Question: Talk about the condition:
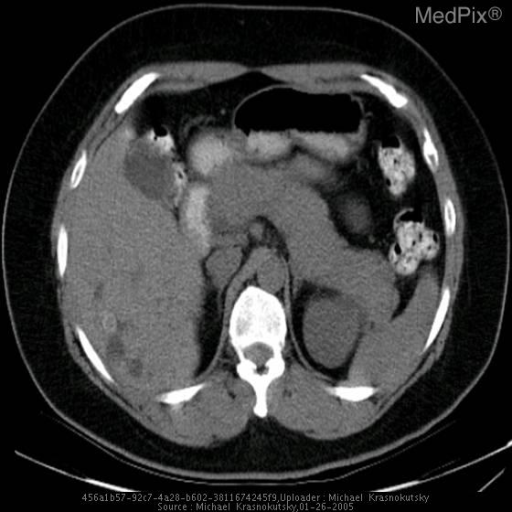
Answer: The disease is discussed as: An unusual form of recurrent pyogenic cholangitis occurs in Orientals and asian immigrants and is characterized by an extreme propensity for intraductal stone formation.  The bile ducts become filled with stones (usually pigment stones), pus and sludge-like material.  The intra- and extrahepatic ducts become focally and irregularly dilated secondary to multiple strictures.  Distal obstruction is not usually present.  Biliary cirrhosis from longstanding obstruction may ultimately develop.  The disease seems to involve the left ductal system more severely.

Young adults are most commonly affected.  Clinical symptoms include fever, chills, RUQ pain and jaundice.  Septic shock and liver abscess may develop.

The etiology of this condition is debated.  Multiple pathogenic factors are proposed, including repeated infections with enteric organisms, malnutrition, parasitic infestation and portal bacteremia.  It is postulated that enteric bacteria deconjugate bilirubin and predispose to pigment calculi formation.  Parasitic infection with Clonorchis sinensis or Fasciola hepatica commonly coexist and may contribute to the pathogenesis.  However the most common organism culture from the bile in patients with RPC is E. coli

The diagnosis is often suggested on CT or US by asymmetric or patchy intrahepatic ductal dilatation and intra- and extrahepatic duct calculi.  The disease most commonly effects the lateral left lobe.  Calculi are multiple, vary in size, consistency and color and are frequently non-calcified.  Air in the bile ducts (with no previous surgery), contrast enhancement of the ductal walls, and parenchymal changes of segmental atrophy, fatty change and hepatic abscesses may also be identified on CT.  CT should be done without oral or IV contrast initially.  Intrahepatic calculi are more easily detected on non-enhanced scans, and oral contrast refluxing through an anastomosis may obscure calculi.

On sonography, the biliary sludge and amorphous intrahepatic calculi can be missed, appearing as soft tissue density without an acoustic shadow and obscuring visibility of dilated intrahepatic ducts.  Pneumobilia may be mistaken for intrahepatic calculi.  Biliary  Direct cholangiography with PTC or ERCP is used to delineate specific details but must be done carefully with prophylactic antibiotics.

There is a high recurrence rate in this disease.  Medical therapy is ineffective.  Percutaneous or endoscopic drainage, stone removal and stricture dilatation are useful in management.  Resection of the affect portion of the liver and choledocojejunostomy may be performed to improve biliary drainage and protect the unaffected portions of the liver.  Some surgeons elect to create a stoma from the afferent loop of jejunum to the skin to allow easy access to the biliary system if further intervention is necessary.